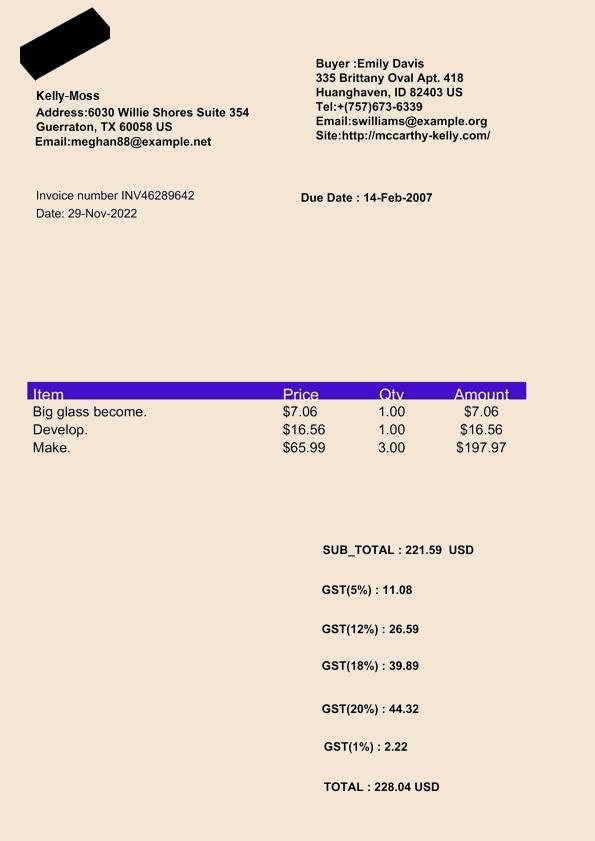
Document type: Invoice